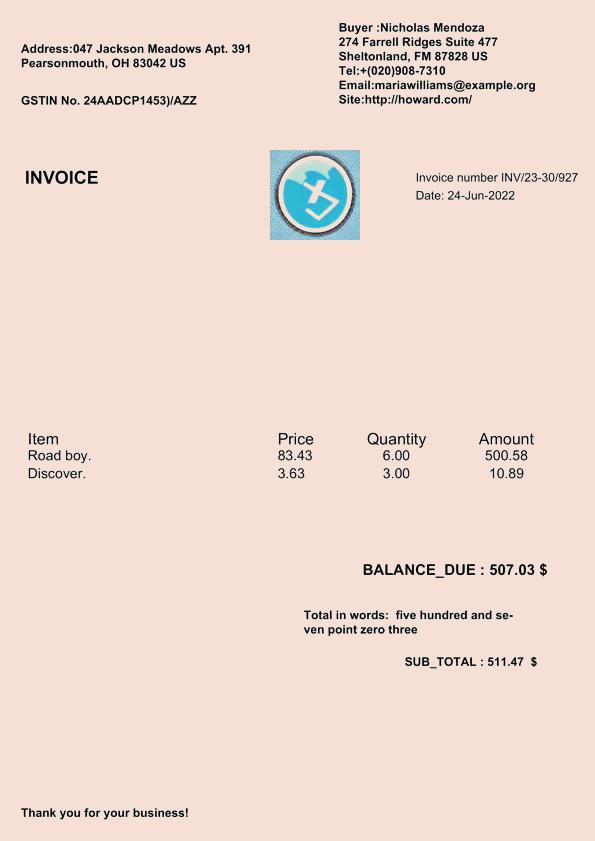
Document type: Invoice